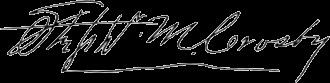
Signature of: stephen moody crosby